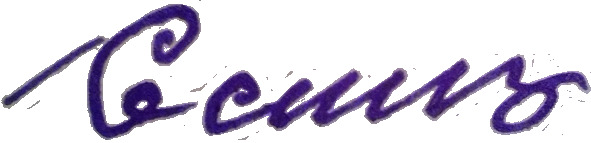
Signature of: q54964527